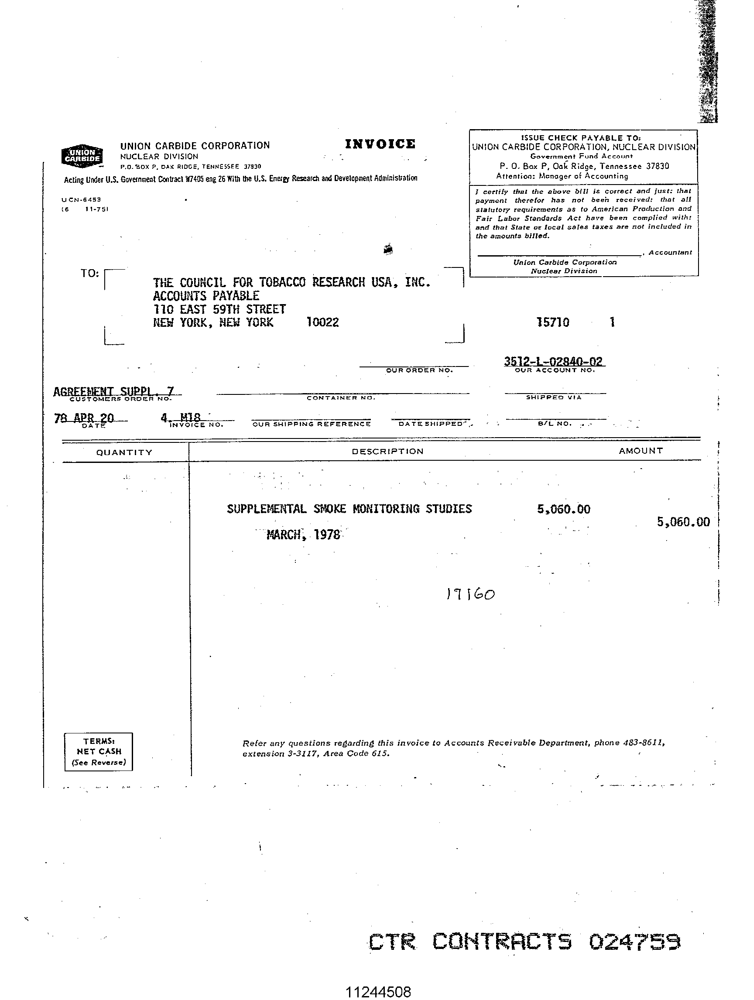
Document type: Invoice